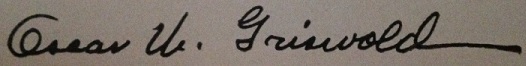
Signature of: oscar griswold